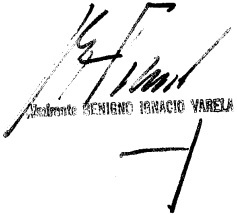
Signature of: benigno varela